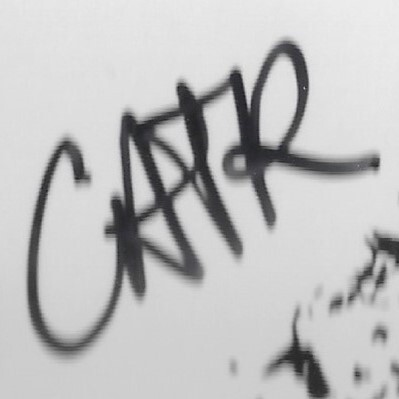
Signature of: catherine ringer